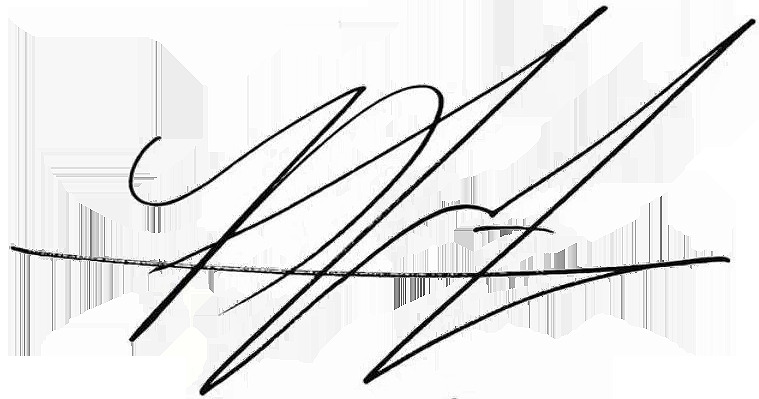
Signature of: lee dae hwi